Question: What is the potential diagnosis?
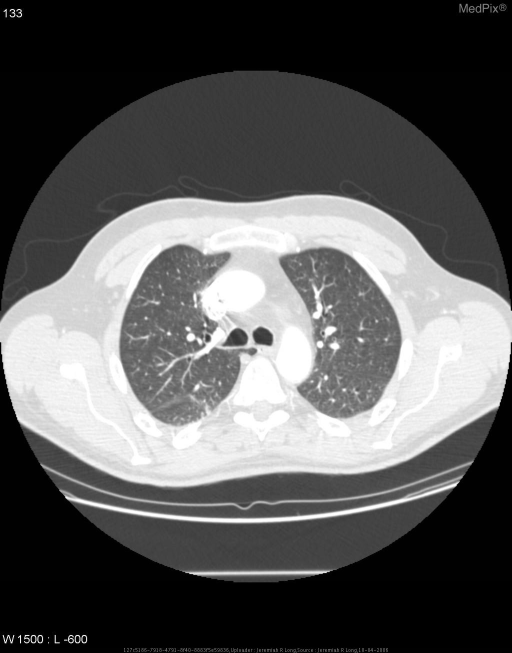
Answer: The possible diagnosis includes Azygous lobe
Focal atelectasis or pleural scarring..